Patient: Female, age 40
A 40-year-old woman, previously healthy, Colombian, was admitted to the Department of Rheumatology at Hospital Militar Central, with a fever of 39 C, generalised arthralgia involving the elbows, wrists, proximal and distal interphalangeal joints, metacarpophalangeal and metatarsophalangeal joints, knees and ankles, and fatigue. She had been in her usual state of good health until 2 weeks before admission and these symptoms starting shortly after the patient had a sore throat for 7 days.
Examination revealed angioneurotic edema detected on soles, palms and tongue (Figure 1a) and widespread red, urticated plaques in a symmetrical distribution affecting the arms, dorsal hands, upper and lower chest and back (Figure 1b). The rest of the examination was unremarkable. These lesions were present for less than 10 h per day and were not more pronounced at night with no associated bruising. She was diagnosed as having infection-associated-urticaria in a peripheral hospital and was treated with antibiotics (ciprofloxacin) and antihistamines (loratadine) without diminishment of her symptoms. Followed 5 days later by fever, the patient presented dyspnea, cough and hypoxemia. A chest x-ray film showed a patchy right lower lobe infiltrate (Figure 2a) and computed tomography showed unilateral consolidation and pleural effusion (Figure 2b).
An early bronchoscopy with bronchoalveolar lavage was indicated revealing hemorrhagic lavage and pathological examination showed hemosiderin-containing macrophages in 80%. Bronchoalveolar lavage specimen was sent for routine bacterial cultures, fungal, viral and Pneumocystis carinii; all of the results were negative. A skin biopsy demonstrated dermal oedema, and a marked perivascular and neutrophilic infiltrate with no evidence of structural vasculitis. These features were consistent with neutrophilic urticaria (Figure 3). Other investigations revealed a normocytic anaemia Hb 11.5 g/dL erythrocyte mean corpuscolar volume 86 fl platelet count 408.000/mm3, a marked white blood cell count (WBC) 67.200 mm3 with 91% neutrophils, 5% lymphocytes, 1% eosinophils, 3% monocytes and markedly elevated acute phase reactants: erythrocyte sedimentation rate 49 mm in the first hour, C-reactive protein 11,43 mg/dl and ferritin 1650 mug/L, alanine aminotransferase was mildly elevated at 74 IU/L, lactate dehydrogenase 1200 IU/L and serum albumin reduced at 3,4 g/L. Antinuclear antibodies (immunofluorescence-Hep-2 cells), rheumatoid factor (nephelometry), antistreptolysin O, cold agglutinins, cryoglobulins and serum electrophoresis were unremarkable. There was no serological evidence for active or recent infection with the following organisms: Toxoplasma gondii, group B streptococci, hepatitis A, B or C, HIV, cytomegalovirus, tuberculosis and syphilis. Blood cultures were negative. Ultrasound investigation of the liver and biliary tract was normal. In the bone marrow aspiration, we found remarkable hyperplasia and granulocytes of each mature state, without an increase of myeloblasts, the neutrophil alkaline phosphatase score was high, Ph chromose was negative. Immunophenotyping showed mature neutrophils expressing surface antigens CD13 and CD15 at a level higher than 95% and negative for CD34 and HLA-DR.
She was diagnosed with AOSD and methylprednisolone (mini-boluses of 125 mg/ day per 3 days) was initiated as prednisone sparing therapy. The patient's pulmonary symptoms improved with the doses of pulsed corticosteroids. After 3 days of pulsed methylprednisolone, therapy was maintained with 0.5 mg/kg of prednisone orally. Treatment with NSAIDs and prednisone controlled the rash, fever, arthritis, angioedema and significantly reduced the serum ferritin levels and all markers of activity disease. Two weeks after the pulse treatment, the chest radiography became normal. Methotrexate was prescribed for long term control of the disease at a dose of 7,5 mg/week. One month later prednisone was slowly decreased to 12,5 mg/day and withdrawn over three months. No activation period was observed during the one-year follow-up period.
Keywords: adult-onset still’s disease, angioedema, leukemoid reaction, pulmonary hemorrhage, urticaria
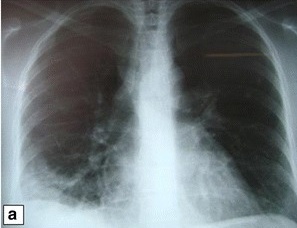
Image caption: Unusual Paraclinical findings of AOSD in lung. A chest radiograph shows a patchy right lobe consolidation in the lower lung zone (a). CT image shows extensive areas of airspace consolidation due to alveolar hemorrhage in right lung.